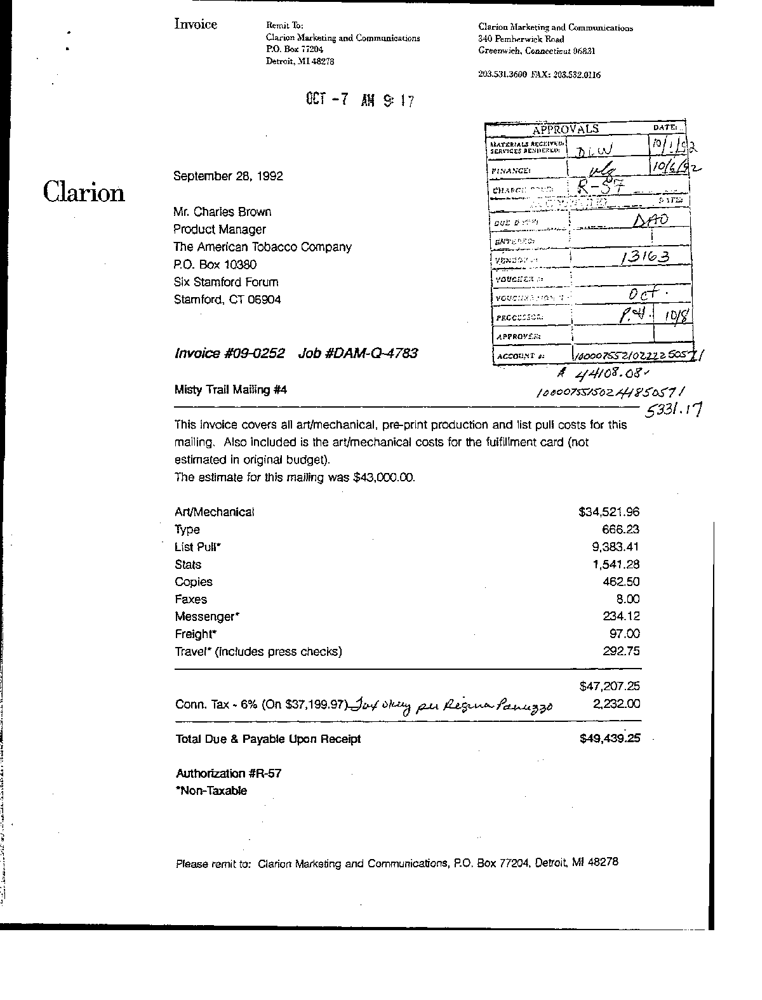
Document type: Invoice